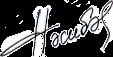
Signature of: nasiba zeynalova